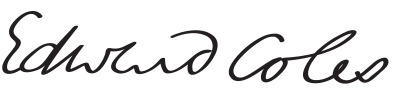
Signature of: edward coles